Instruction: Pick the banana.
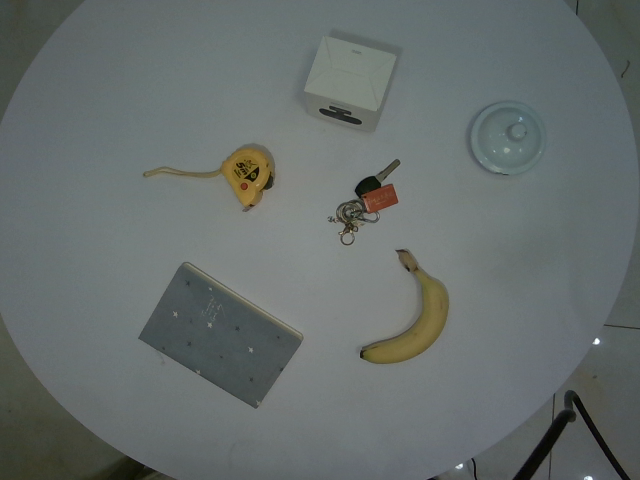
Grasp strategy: vertical